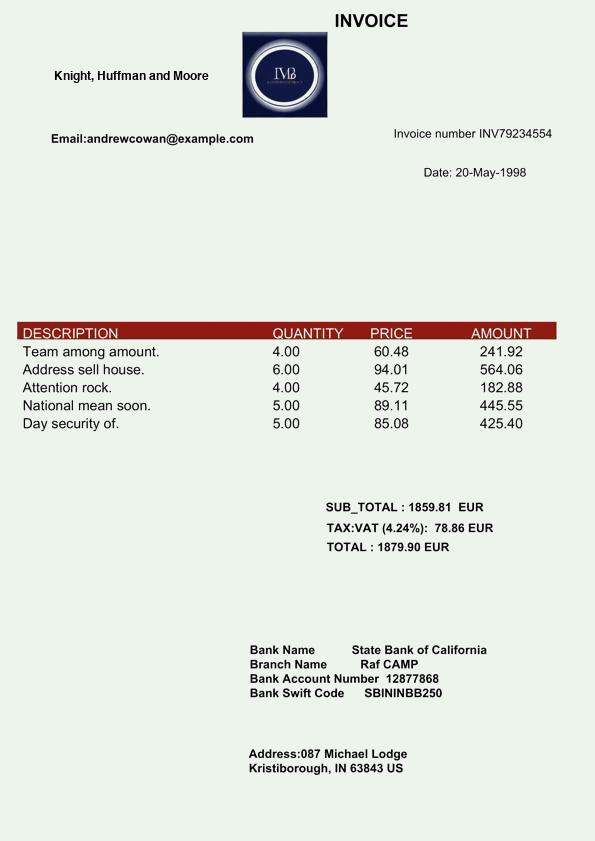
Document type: Invoice